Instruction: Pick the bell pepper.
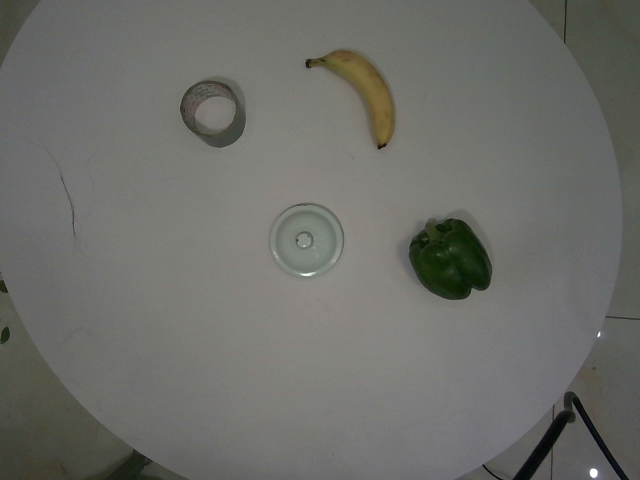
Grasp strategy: vertical